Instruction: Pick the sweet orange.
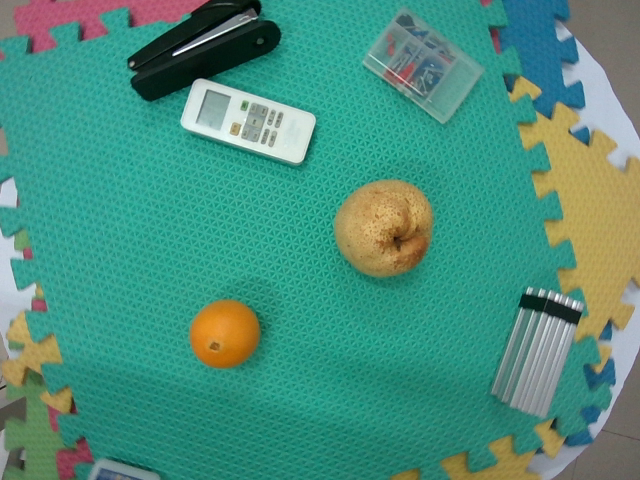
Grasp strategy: vertical